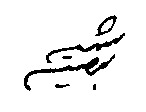
Signature of: ebrahim sheibani